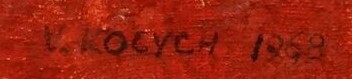
Signature of: vilém kocych